Question: What is the potential diagnosis?
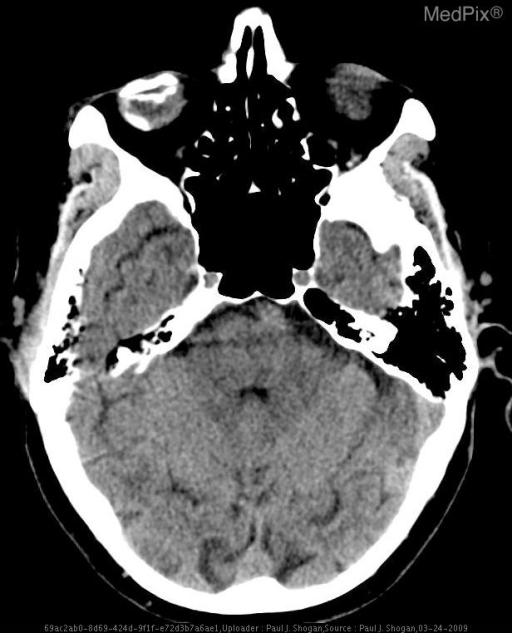
Answer: The possible diagnosis includes •  Benign globe calcification
•  Retinoblastoma
•  Radiation therapy (e.g. for pituitary, other skull base tumor)
•  Retinal astrocytic hamartoma (Tuberous Sclerosis)
•  Toxocara canii or other parasitic infection.